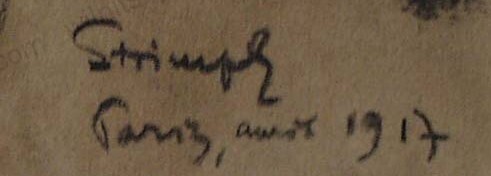
Signature of: ludvík strimpl